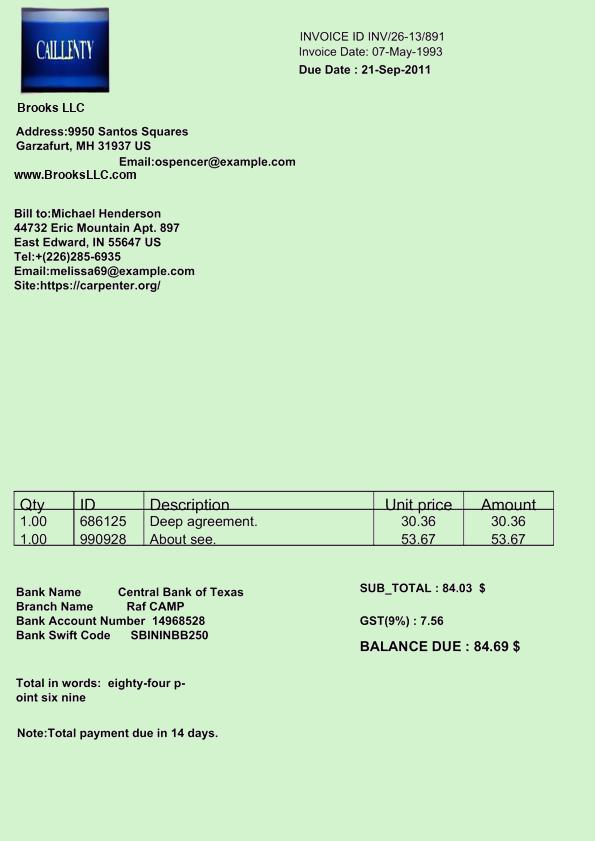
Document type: Invoice